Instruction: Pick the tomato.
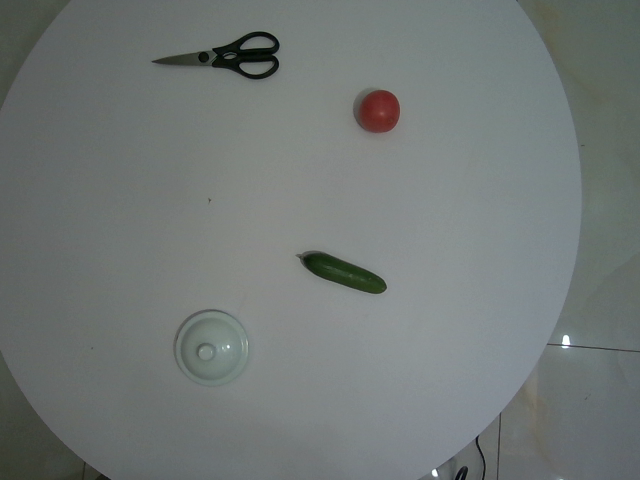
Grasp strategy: vertical